Question: What appears to be the issue?
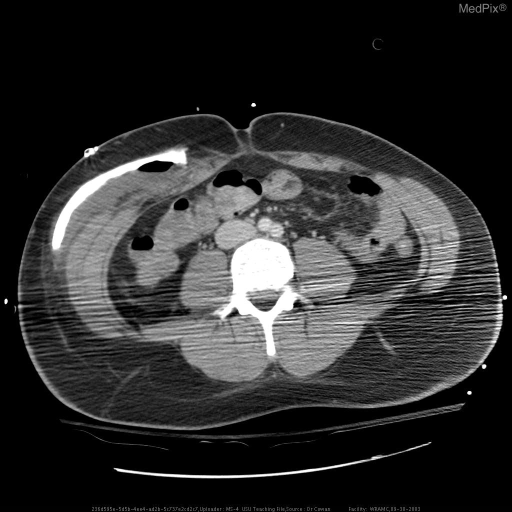
Answer: The findings suggest Bilateral medial frontal lobe lesions.
Bone in anterior abdominal wall.. Craniotomy bone "stored" subcutaneously in abdominal wall.. The patient might have a history of GSW from global war on terrorism.  Evacuated to CONUS  for definitive management after stabilization in Germany..